Question: What could the diagnosis suggest?
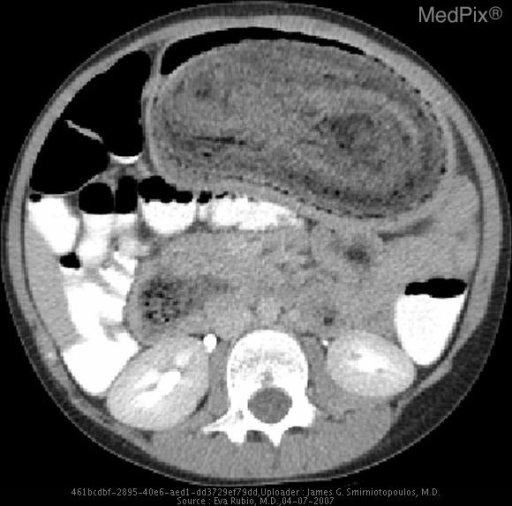
Answer: The possible diagnosis includes •  Abscess
•  Emphysematous gastritis
•  Gastric phlegmon
•  Bezoar.